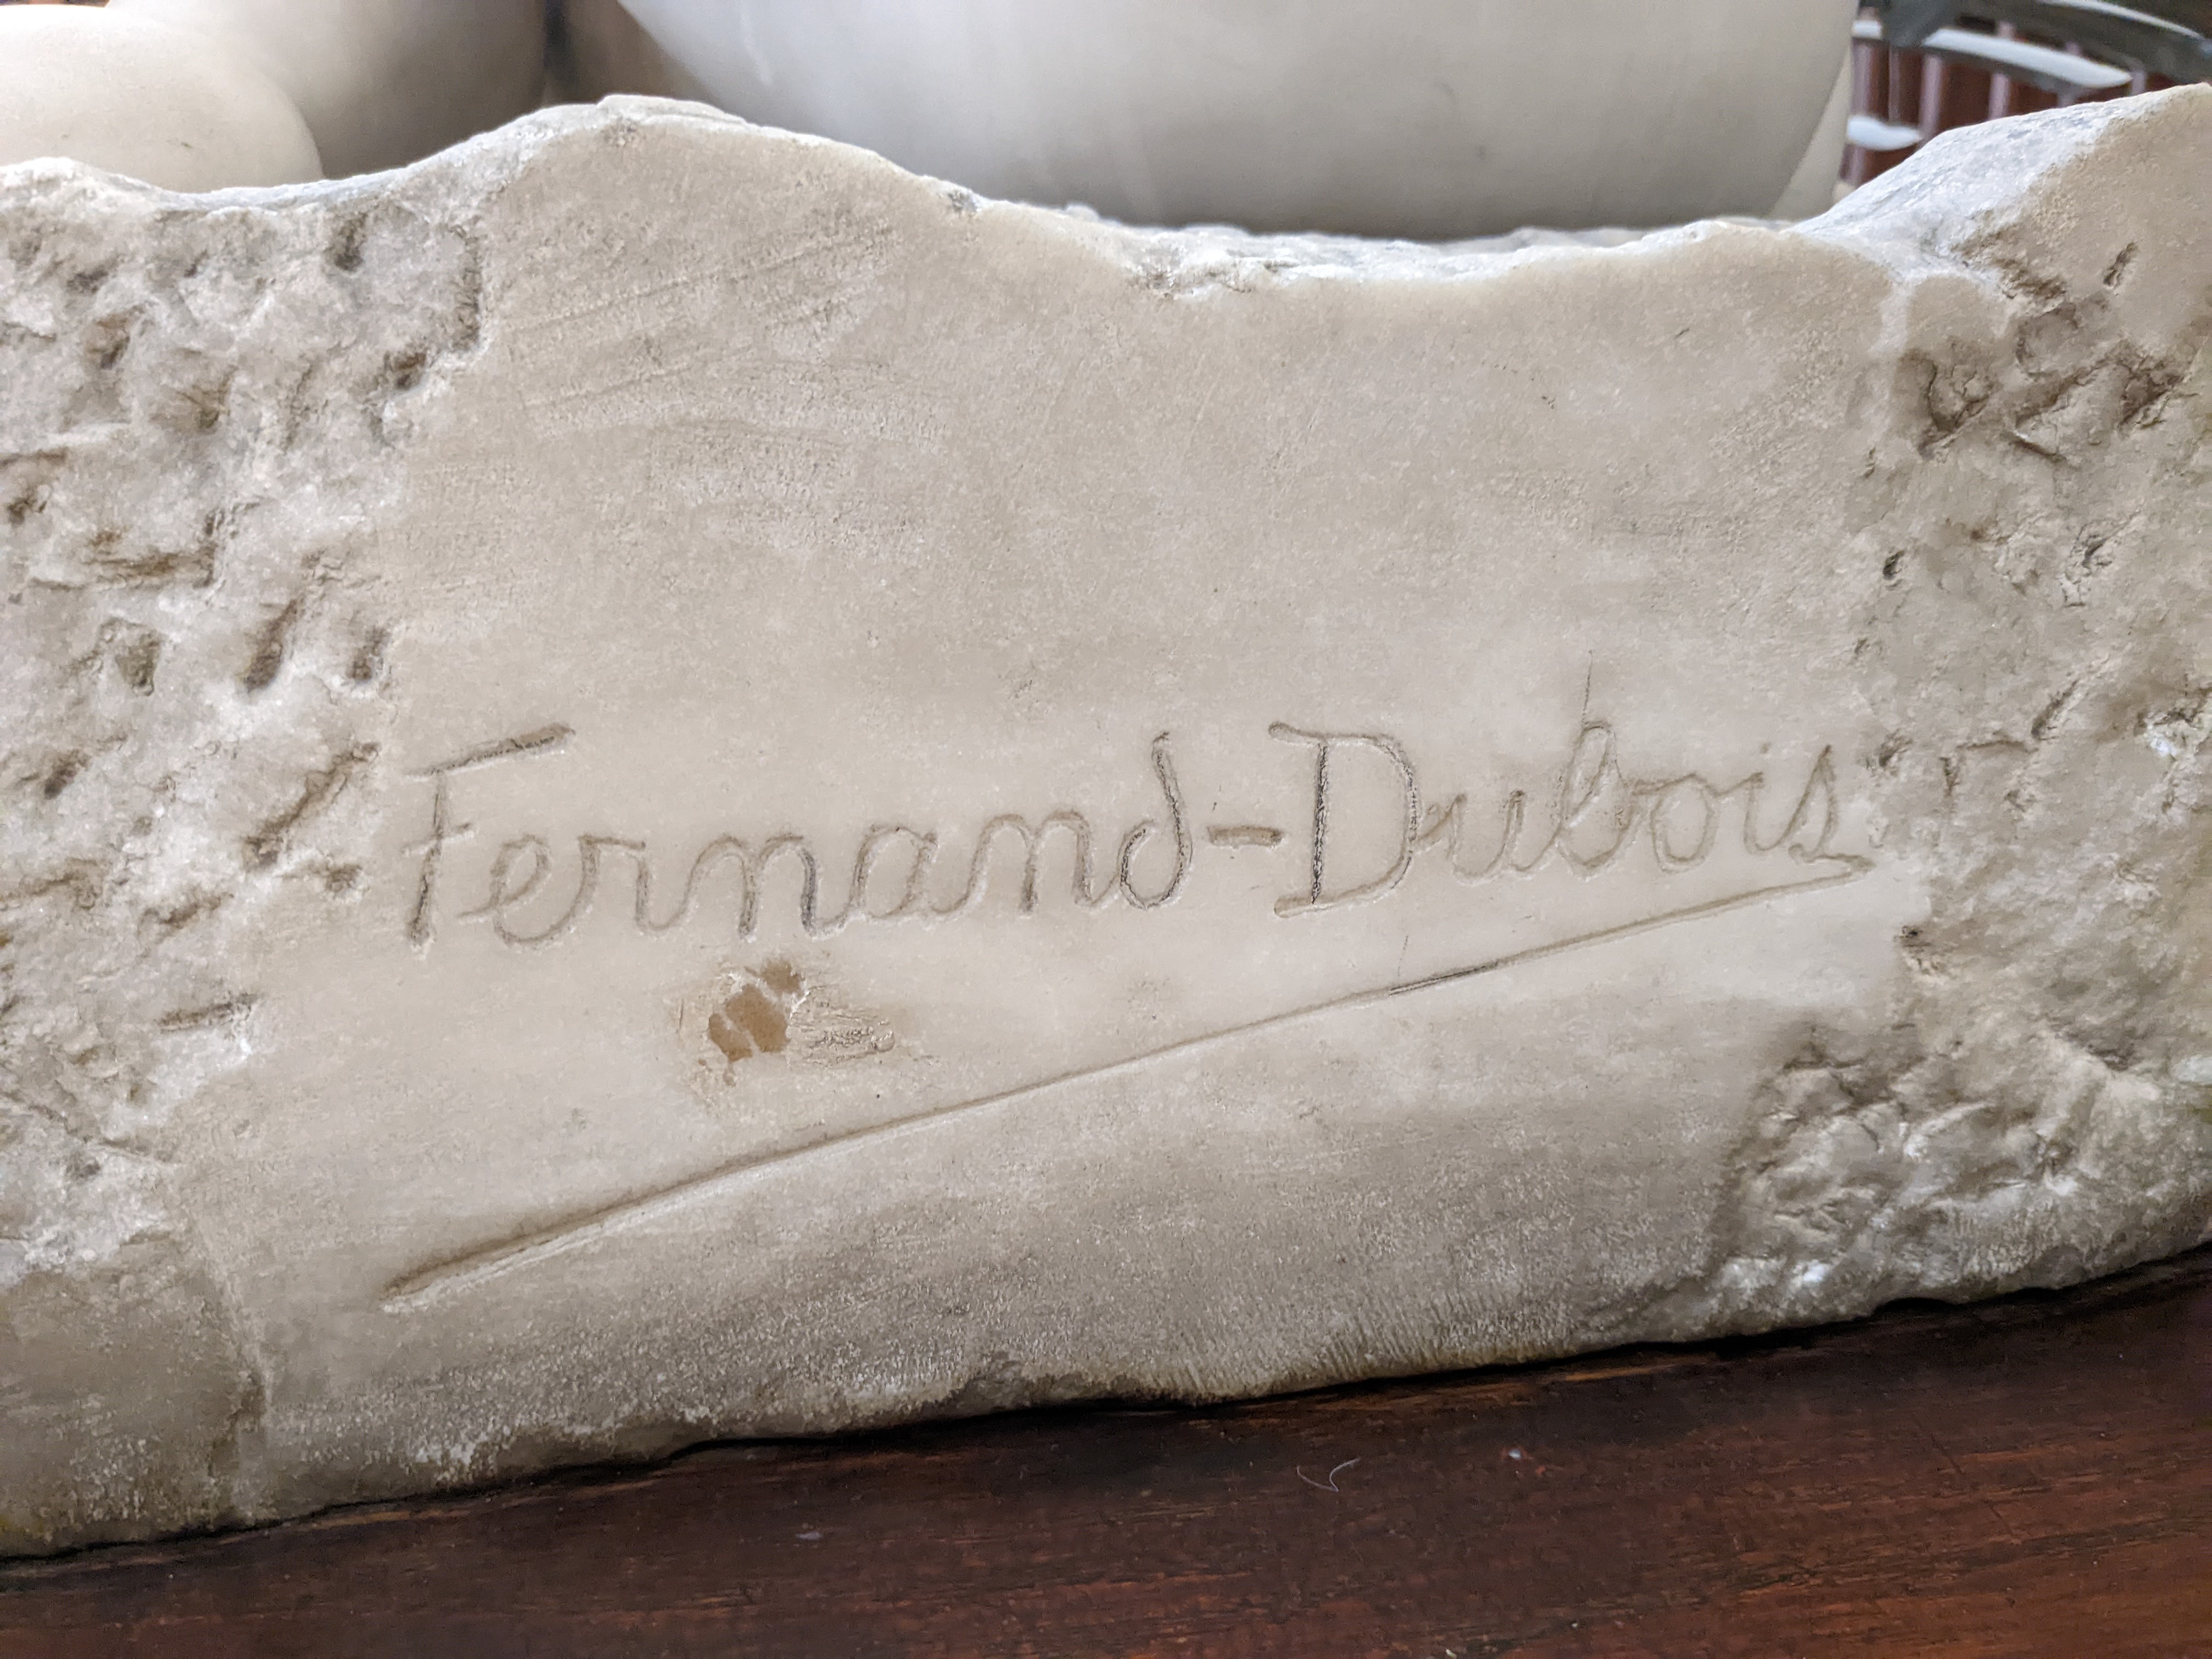
Signature of: émile fernand dubois